Question: What are the imaging findings?
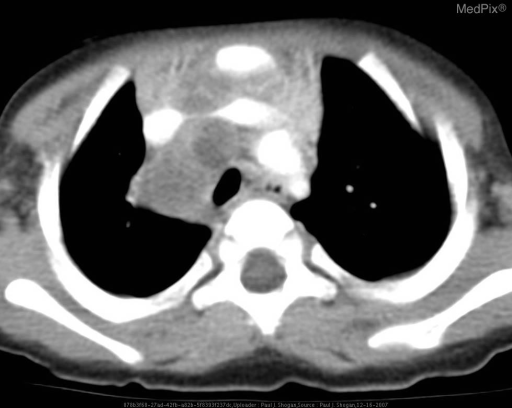
Answer: The imaging shows 16 month male: Chest radiographs demonstrates focal air space opacity in the right lower lobe, and right hilar fullness.  Contrast enhanced CT of the chest shows consolidation in the superior segment of the right lower lobe.  Additionally, there is a heterogeneous mass in the right paratracheal region with foci of central hypodensity, and minimal peripheral enhancement, suggestive of necrotic lymphadenopathy.  In the subcarinal region, there is contined area of central hypodenisty that is contiguous with the consolidated lung.

3 year old female: Chest radiographs demonstrate unilateral right sided hilar adenopathy.  Repeat chest radiographs two weeks later demonstrate new right middle lobe opacity. Contrast enhanced CT of the chest demonstrates a heterogeneous mass in the right paratracheal region with foci of central hypodensity, and minimal peripheral enhancement suggestive of necrotic lymphadenopathy..